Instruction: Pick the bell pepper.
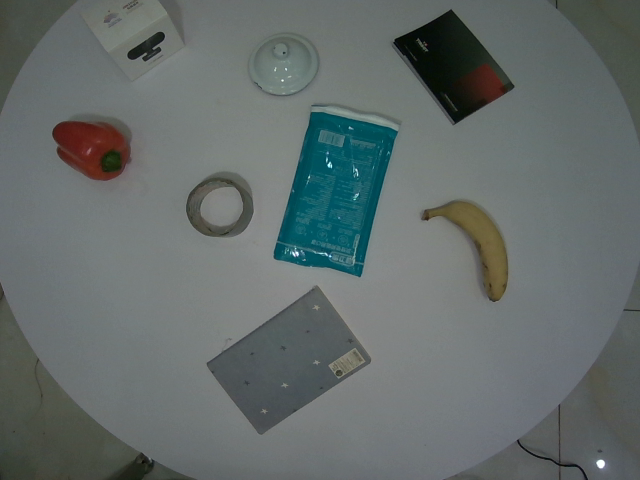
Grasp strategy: vertical